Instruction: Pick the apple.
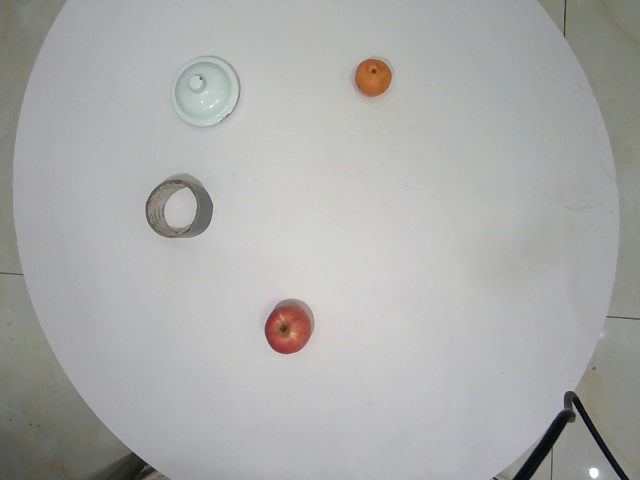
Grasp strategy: vertical